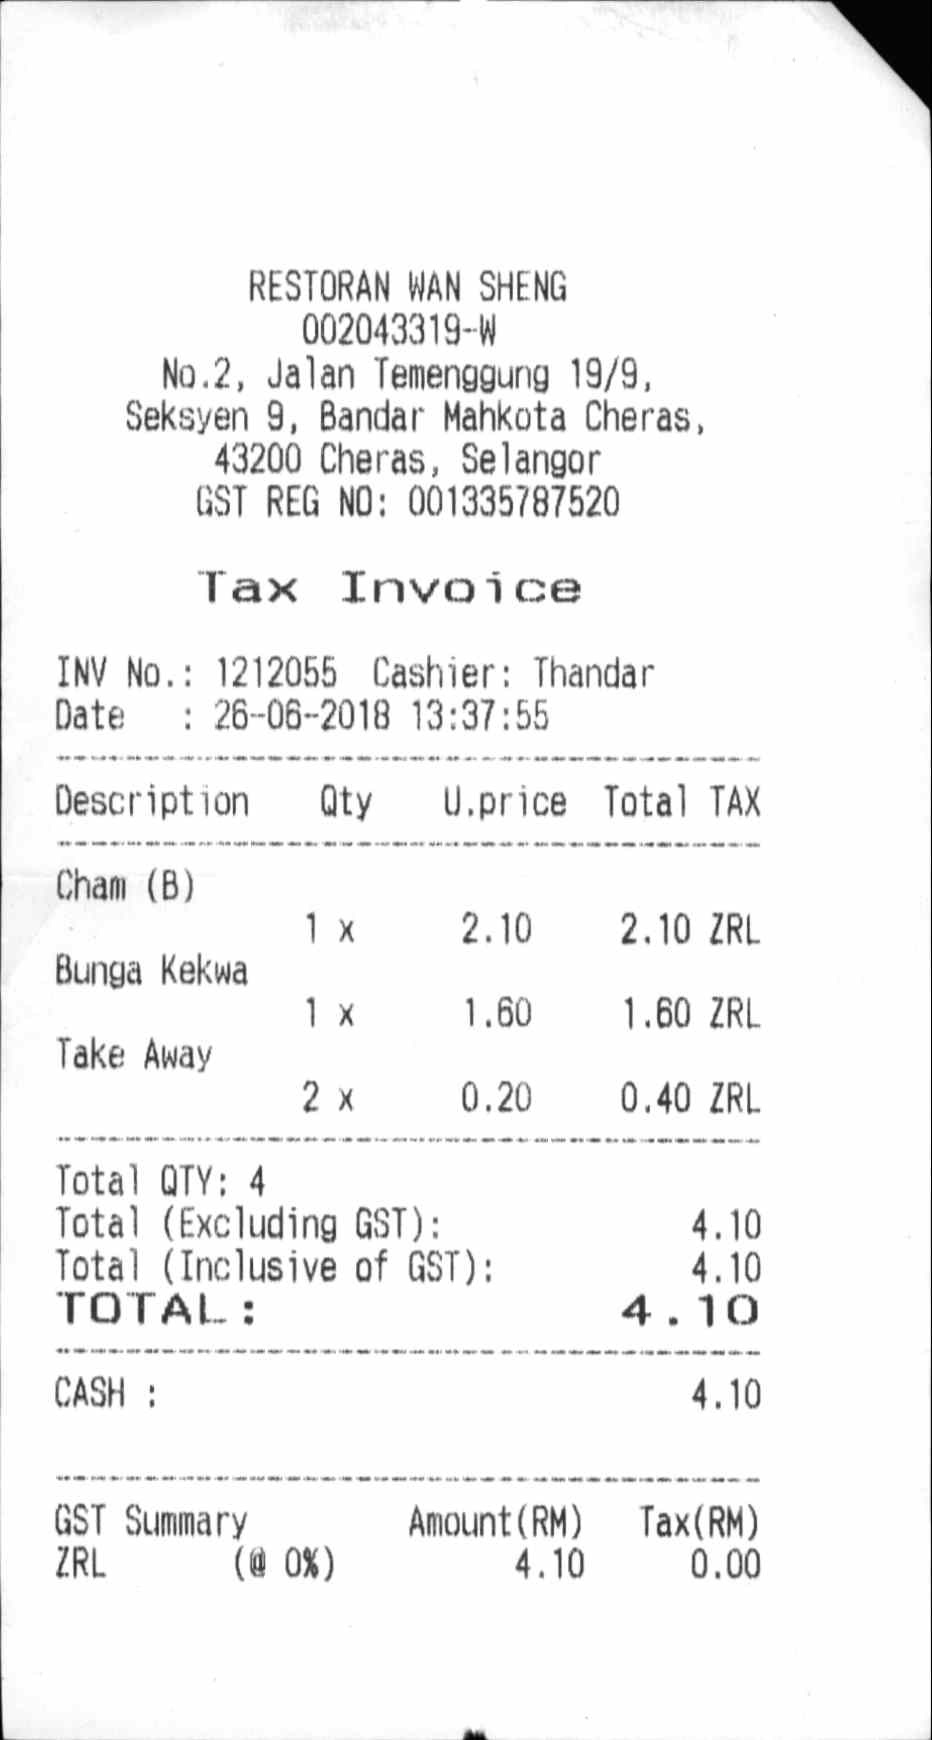
RESTORAN WAN SHENG
002043319-W
NO.2, JALAN TEMENGGUNG 19/9,
SEKSYEN 9, BANDAR MAHKOTA CHERAS,
43200 CHERAS, SELANGOR
GST REG NO: 001335787520
TAX INVOICE
INV NO.: 1212055
CASHIER: THANDAR
DATE
: 26-06-2018 13:37:55
DESCRIPTION
QTY
U.PRICE
TOTAL
TAX
CHAM (B)
1 X
2.10
2.10
ZRL
BUNGA KEKWA
1 X
1.60
1.60
ZRL
TAKE AWAY
2 X
0.20
0.40
ZRL
TOTAL QTY: 4
TOTAL (EXCLUDING GST):
4.10
TOTAL (INCLUSIVE OF GST):
4.10
TOTAL :
4.10
CASH :
4.10
GST SUMMARY
AMOUNT(RM)
TAX(RM)
ZRL
(@ 0%)
4.10
0.00